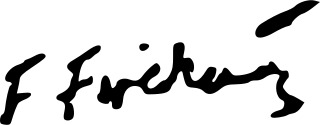
Signature of: feliks frydman